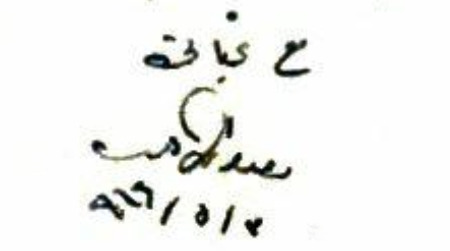
Signature of: muṣṭafá nuʻmān badrī